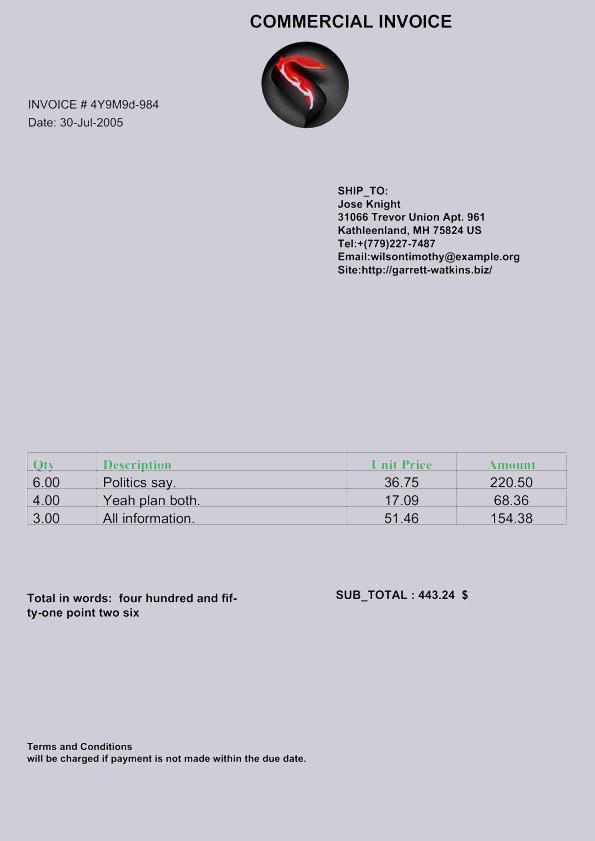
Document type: Invoice